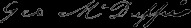
Signature of: george mcduffie